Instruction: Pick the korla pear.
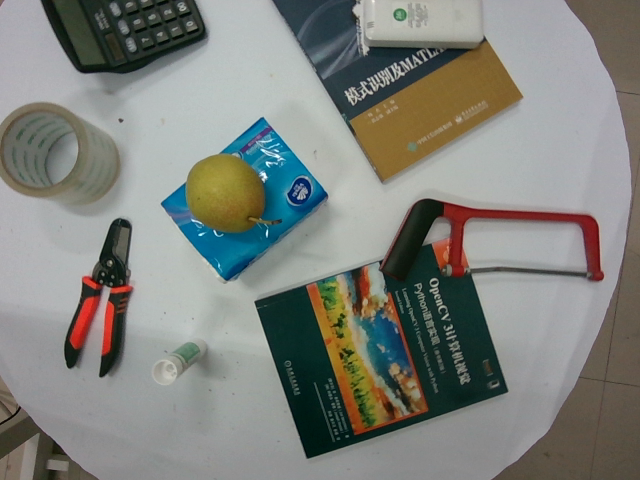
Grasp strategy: vertical